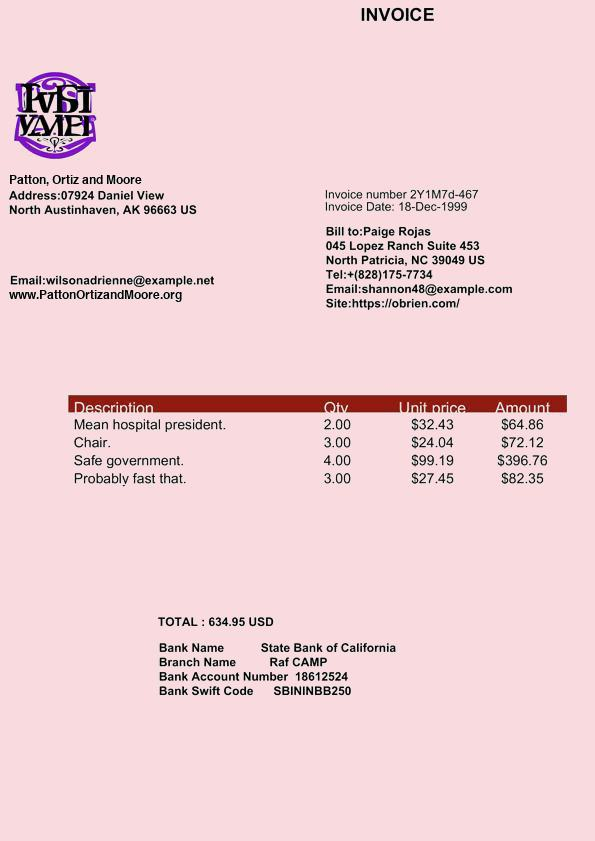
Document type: Invoice